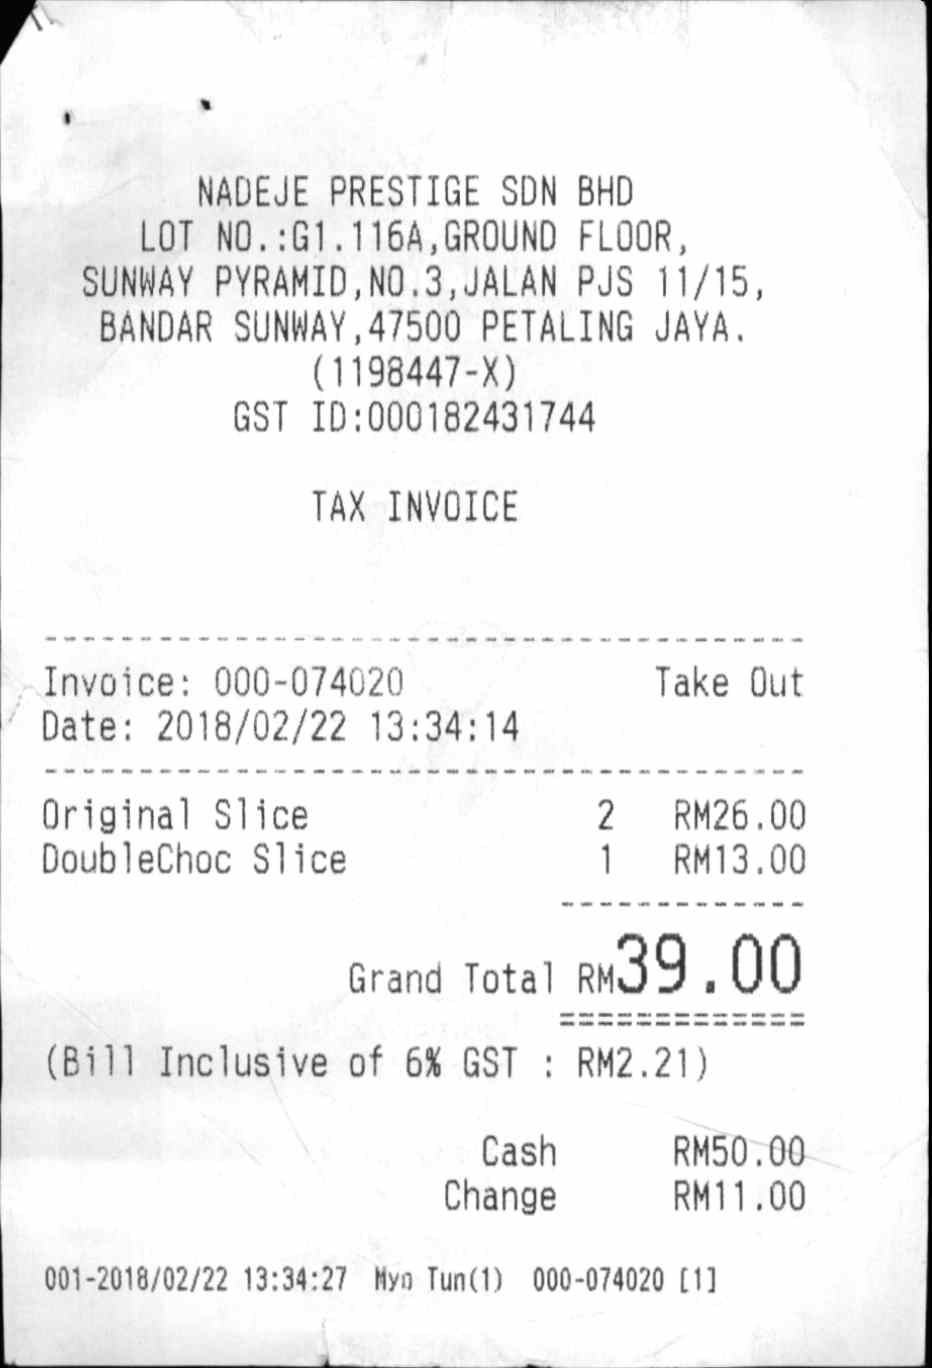
NADEJE PRESTIGE SDN BHD
LOT NO . : G1 . 116A , GROUND FLOOR ,
SUNWAY PYRAMID , NO . 3 , JALAN PJS 11/15 ,
BANDAR SUNWAY , 47500 PETALING JAYA .
(1198447-X)
GST ID : 000182431744
TAX INVOICE
INVOICE : 000-074020
DATE : 2018/02/22 13 : 34 : 14
TAKE OUT
ORIGINAL SLICE
DOUBLECHOC SLICE
2
1
RM26.00
RM13.00
GRAND TOTAL
RM39.00
(BILL INCLUSIVE OF 6% GST : RM2.21)
CASH
CHANGE
RM50.00
RM11.00
001-2018/02/22 13:34:27
MYO TUN (1)
000-074020 [1]